Question: What is the mailing or notice date provided in the document?
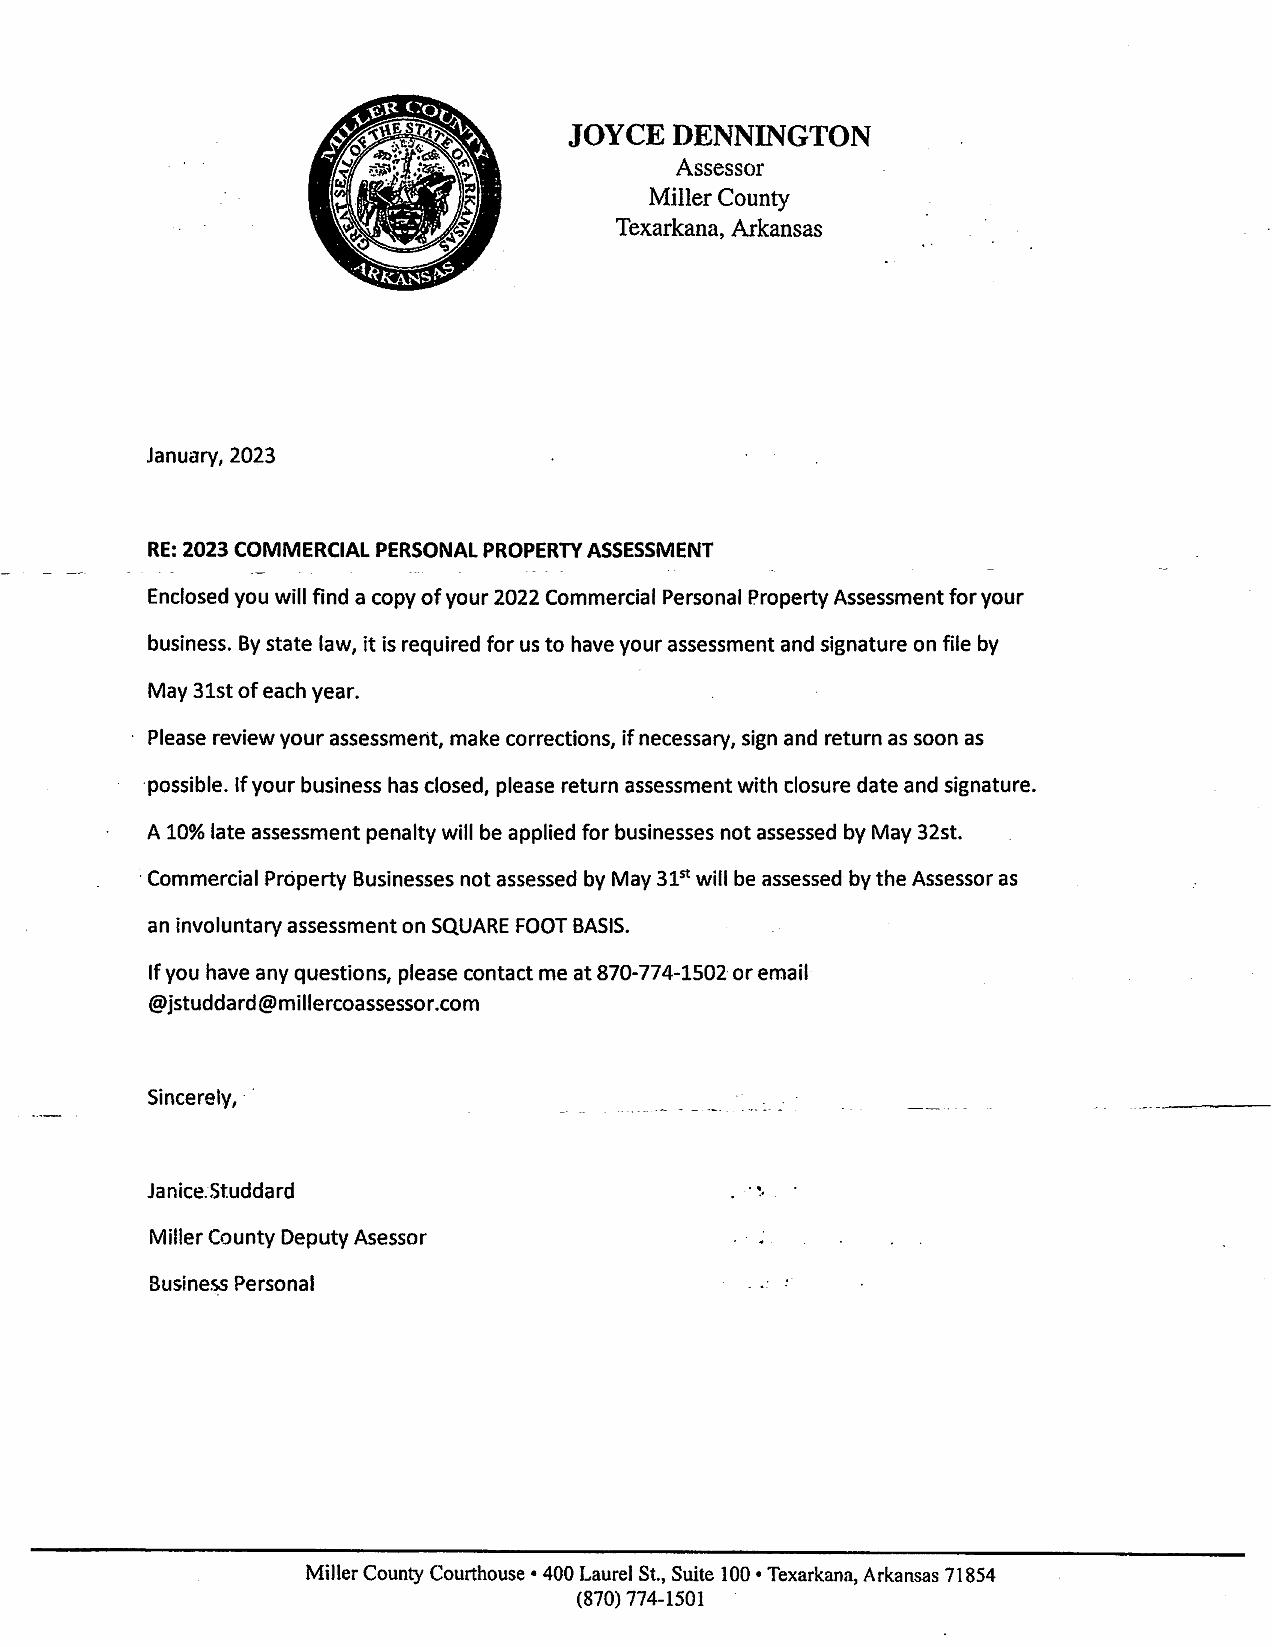
Answer: "January, 2023"